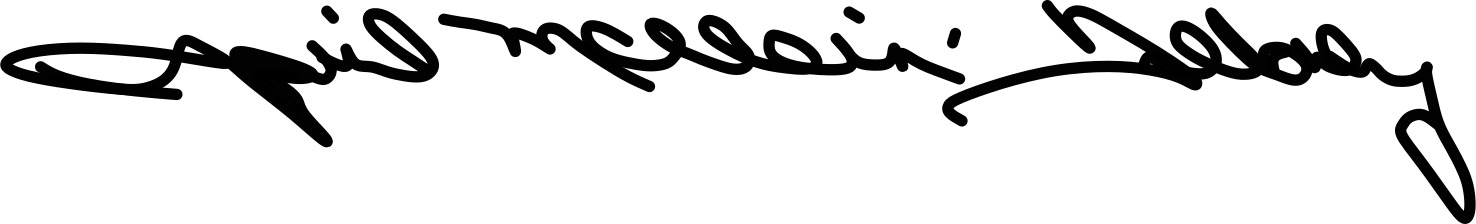
Signature of: april mcclain delaney